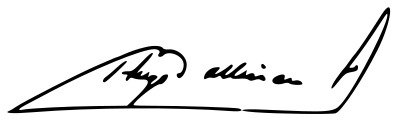
Signature of: hugo ballivián